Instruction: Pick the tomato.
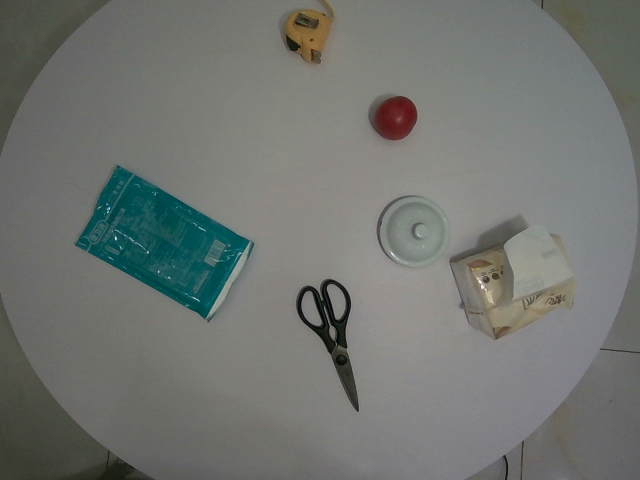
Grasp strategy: vertical